Question: How does the patient history play a role?
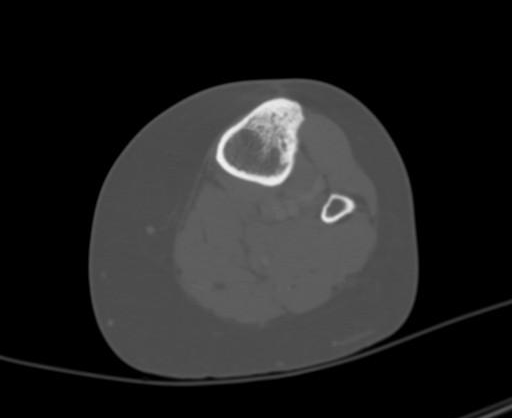
Answer: The patient's history of 55 y/o white female with persistent lower extremity pain. is key in understanding the case.